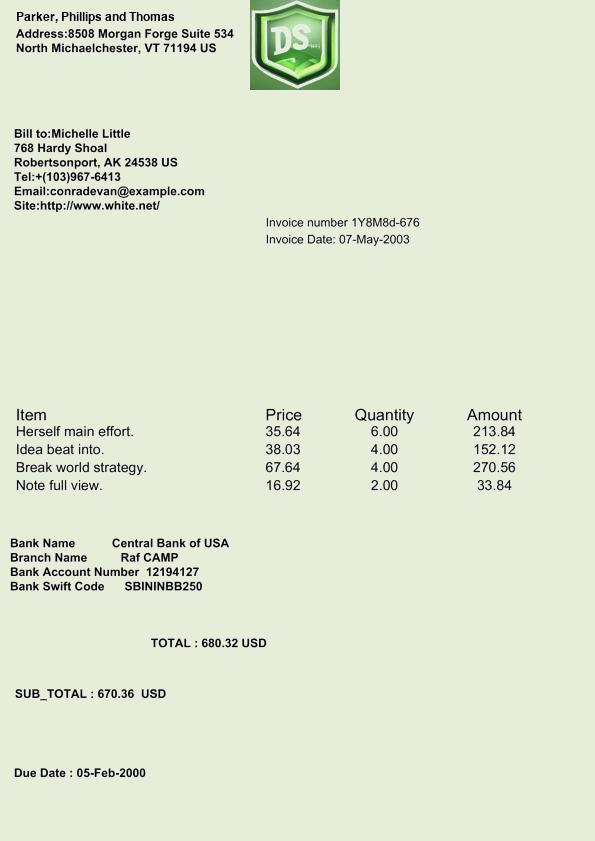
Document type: Invoice